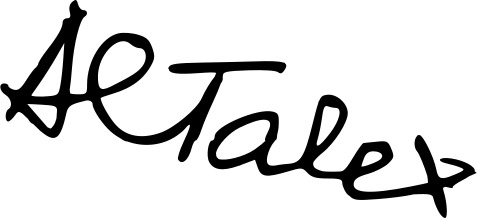
Signature of: alexandru talex